Question: Talk about the condition:
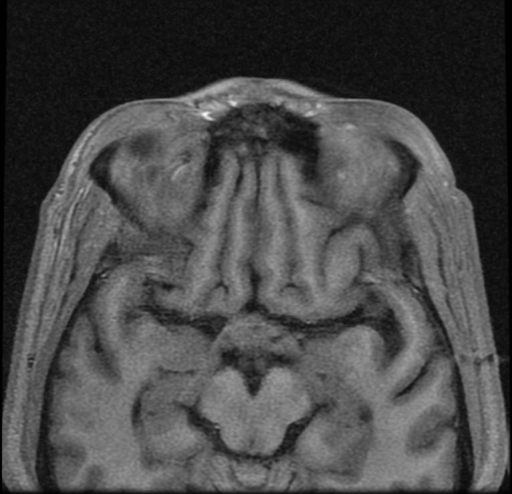
Answer: The disease is discussed as: Cerebellar  hemangioblastomas  are benign neoplasms of vascular origin.    They are not malformations.  They account for less than 3% of all intracranial neoplasms (1).  These tumors are most common  in  young  and middle-aged  adults,  where the incidence in males exceeds that of females (2).  The cerebellar hemisphere is the most common location, although they may be located in  the  spinal  cord,  brain stem,  or cerebral  hemispheres.    Ten percent of hemangioblastomas occur as part of the von Hippel-Lindau disease.

Sixty percent of these tumors are cystic, as in this case.  The enhancing mural nodule is a common finding in hemangioblastoma.  At CT,  the  cystic  portion of the tumor appears low density and does not enhance, while the  mural  nodule  enhances  homogeneously  and intensely.  The  MR  findings,  as  seen  in this case, include a predominantly cystic tumor with long  T1  and  long  T2  relaxation times,  and  intense enhancement of the peripheral nodule following gadolinium administration.  If the vascular nodule has bled  or  is proteinaceous,  it  may  be  hyperintense  on  short TR precontrast sequences.  More than one  enhancing  tumor  nodule  may  be  seen. Forty  percent  of hemangioblastomas are solid and display variable degrees of contrast enhancement.

Lateral  projections of a left vertebral artery subtraction angiogram (arterial and venous phases) in another patient with hemangioblastoma are shown in Films .6 and .7.  The angiographic findings are characteristic for a hemangioblastoma.  Notice the focal  enhancing nodule  fed  predominantly  by  the  superior cerebellar artery and seen densely enhancing in the arterial phase.   Because of  significant  artifact  in  the  posterior  fossa on CT, a small peripheral nodule may be missed and angiography is felt to be more sensitive  than  contrast  CT scan for detecting nodules.  MRI with Gd-DTPA may replace angiography for  evaluation  of  patients  with suspected hemangioblastoma.

von  Hippel-Lindau  disease  is  an autosomal dominant disorder with incomplete and variable penetrance (3).  The incidence is equal in males and females.  Multiple lesions have been reported in  this syndrome,  but  the  most important lesions which cause significant morbidity include retinal angiomatosis, cerebellar or  spinal  cord hemangioblastoma, renal cell carcinoma, and pheochromocytoma.  Over  50% of patients with this syndrome have hemangioblastomas of the retina, which may present with acute or  chronic  retinal  detachment.  Ophthalmoscopic examination reveals these lesions, and radiographic evaluation plays a small role.

Thirty-six  to sixty percent of patients with von Hippel-Lindau disease have cerebellar hemangioblastoma.  Signs and symptoms due  to  this tumor  are  the  most common cause for patients to present with the syndrome.

Although  the reported occurrence of spinal cord hemangioblastoma is 5%, autopsy data  and  MRI  suggest  the  incidence  may  be higher (4,5).    Signs and symptoms of a cerebellar hemangioblastoma may be dramatic, and neurologic deficit from a spinal  cord  lesion may  be overlooked.  Typical MR findings in a spinal cord hemangioblastoma include syringomyelia,  enhancing  nodule,  and  enlarged feeding and draining vessels.

Twenty-five  to  thirty-eight  percent  of  patients  with  von Hippel-Lindau disease will develop renal cell carcinoma, which may be multiple  and bilateral.   Pheochromocytoma is found in 10% of patients with this disease.

Other  lesions  in  von  Hippel-Lindau  disease include angiomas of the liver and kidney and cysts of  the  pancreas,  liver,  kidney  and epididymis.

Routine  screening  of  family  members  of  a patient with von Hippel-Lindau disease has been  recommended.    MRI  with  Gd-DTPA  is  the procedure of choice to screen for CNS involvement.

In  the  adult, the  differential diagnosis for a cystic mass in the posterior fossa includes a simple arachnoid cyst or  a  cerebellar astrocytoma.    A  simple  arachnoid  cyst  is extra- axial and will not demonstrate an enhancing  nodule,  although  such  a  nodule  may  be  seen  in  a cerebellar  astrocytoma.  Since 40% of cerebellar hemangioblastomas may be solid, this lesion should be included in the differential of a solid or partially solid mass  in  the  posterior  fossa  in  the adult.  These lesions   are   uncommon   in   children, and medulloblastoma, ependymoma, or astrocytoma are more likely than a cerebellar hemangioblastoma when a posterior fossa mass is seen in a child.